Extract the amount written in words, the amount in digits, the name of the payee, the date on the cheque, and the bank's name from the image.
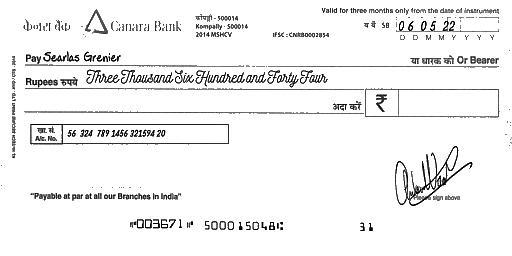
amt_in_words: Three Thousand Six Hundred and Forty Four
amt_in_figures:
payee_name: Searlas Grenier
bank_name: Canara Bank
cheque_date: 06/05/22